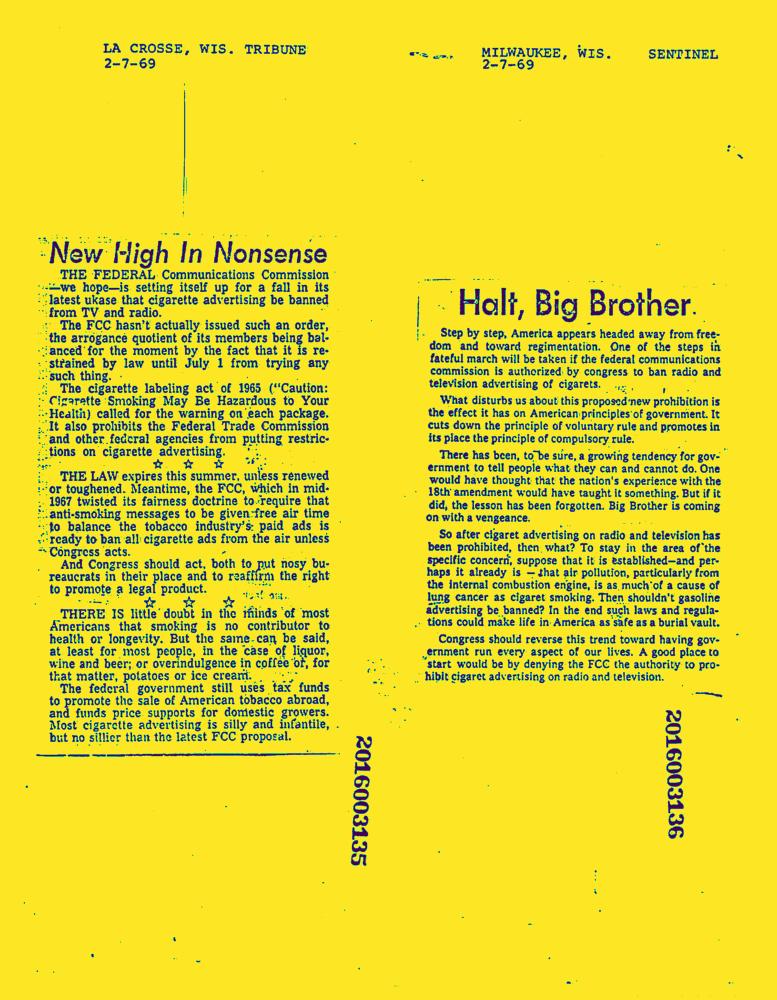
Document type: News-Article